Question: By what date must an appeal be filed according to the document?
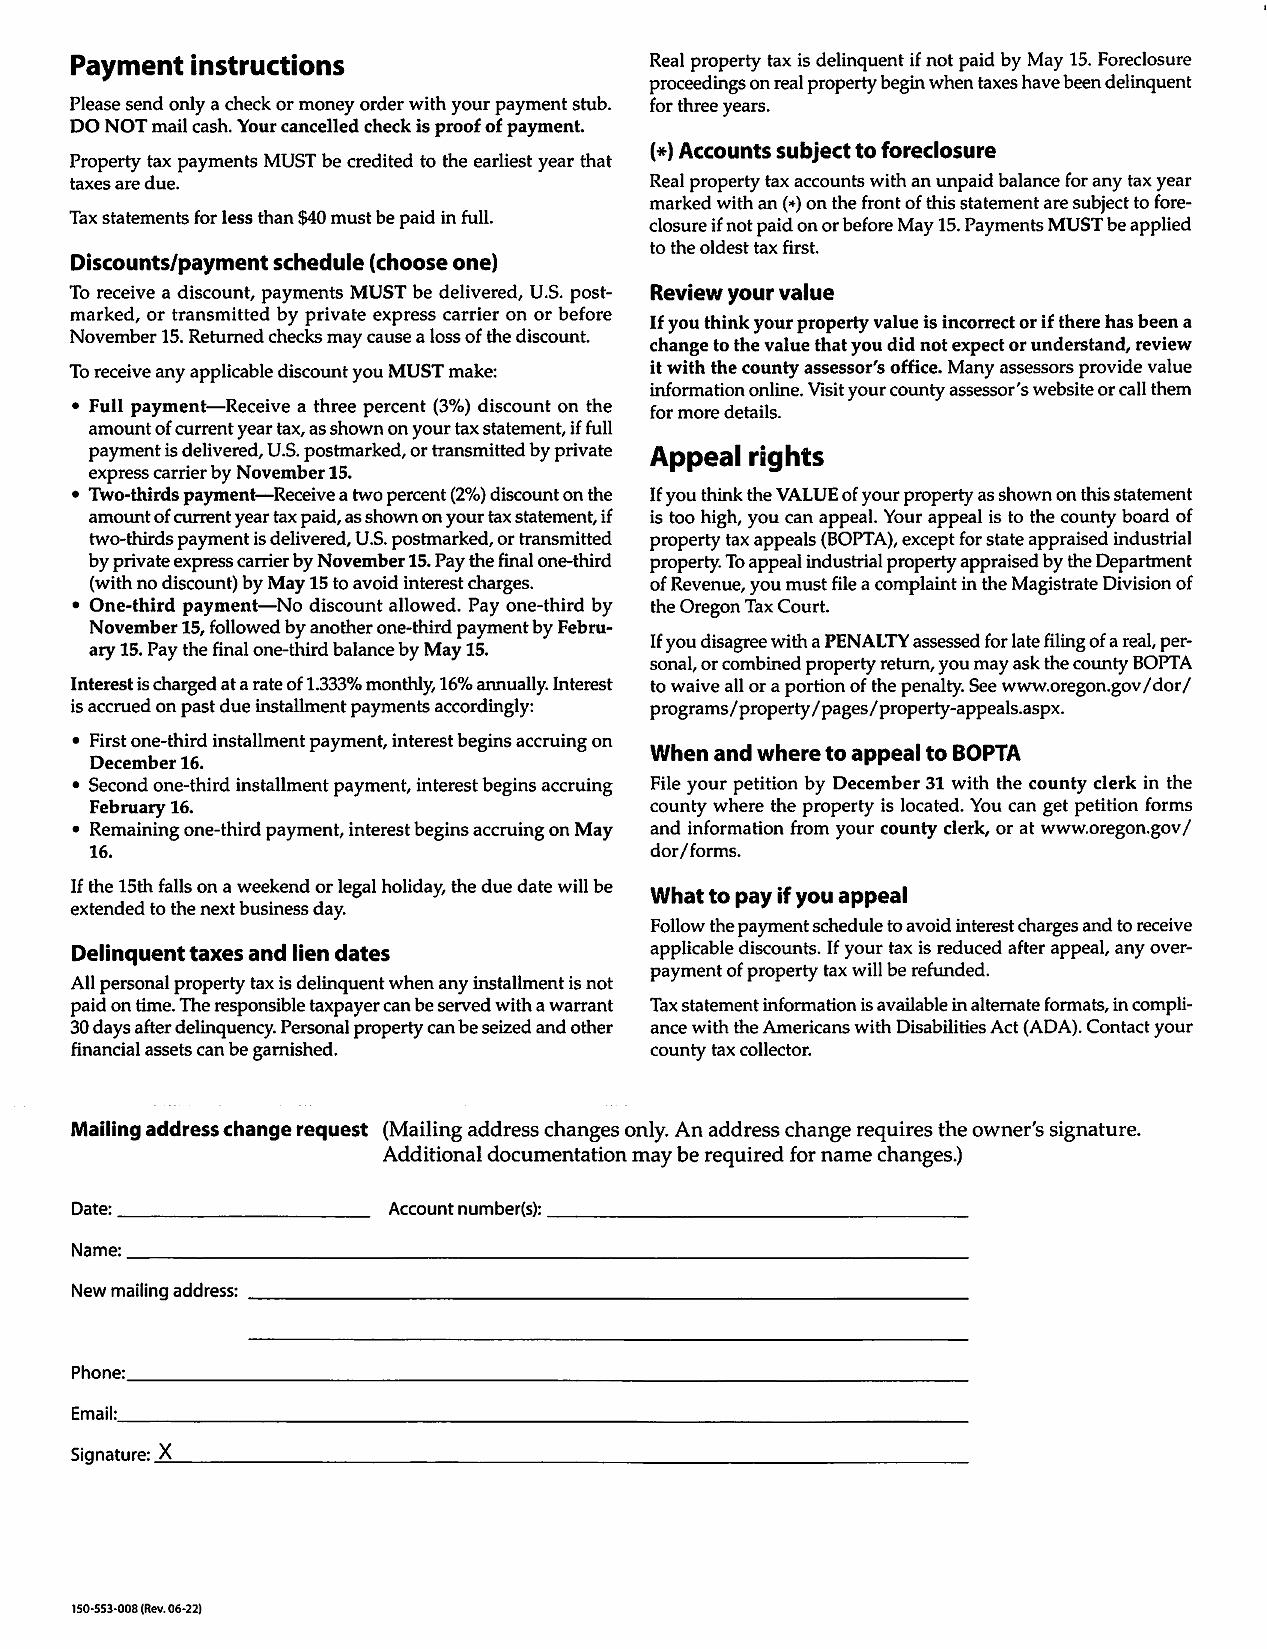
Answer: "31-Dec"